Question: What are the imaging findings?
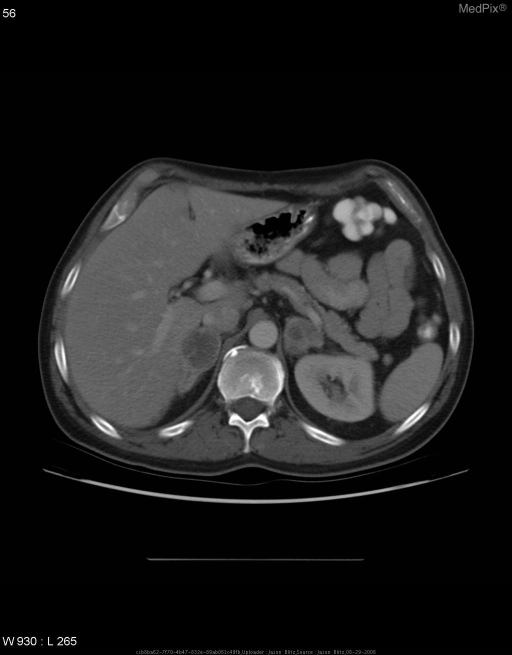
Answer: The imaging shows Chest and abdominal CT on 13 April 2006 revealed the following in comparison with an August 2004 chest and abdominal CT:
  •  Progression of right hilar adenopathy and enlargement of the pleural-based soft tissue mass along the posteromedial aspect of the right lower lobe.
  •  Pulmonary parenchyma demonstrates enlargement of multiple
right lower lobe pulmonary nodules.
  •   The pancreas, spleen, adrenal glands, and kidneys are normal.
  •   Soft tissue in the bilateral gluteal regions are normal.

Chest and abdomal CT on 16 August 2006 after 4 months of chemotherapy and radiation revealed the following in comparison with the 13 April 2006 study:
  •   Subcarinal lymphadenopathy is demonstrated and increased from previous study.
  •   Associated rib destruction is demonstrated.
  •   Associated endobronchial narrowing is demonstrated extending to the right lower lobe.
  •   No pulmonary nodules are seen in the left lung.
  •   Interval development of bilateral adrenal masses.
  •   Soft tissue masses are demonstrated within the mesentery.
  •   Interval development of right gluteal mass 16 August Abdominal CT demonstrating metastatic spread to bilateral adrenal glands..